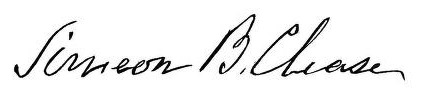
Signature of: simeon b chase